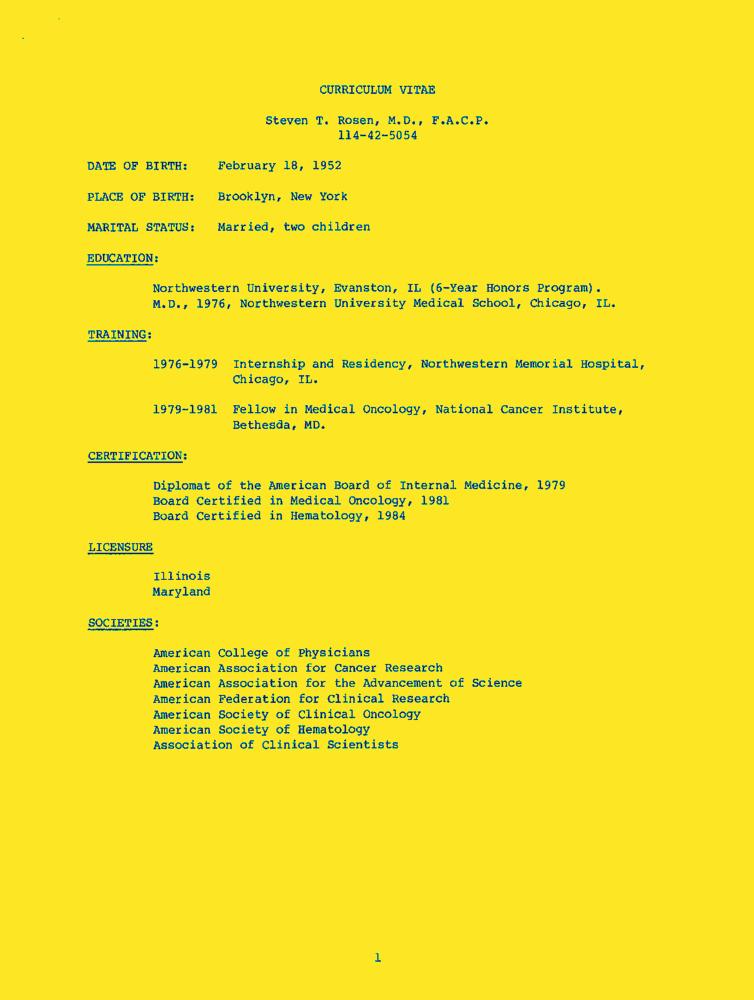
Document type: Resume-Doc